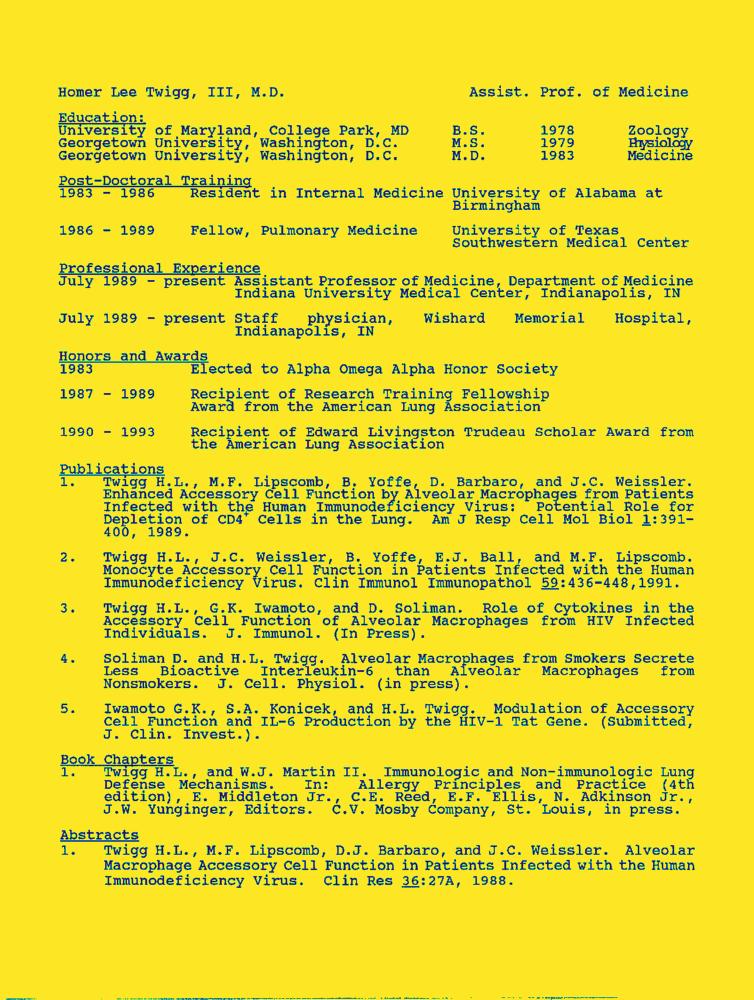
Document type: Resume-Doc